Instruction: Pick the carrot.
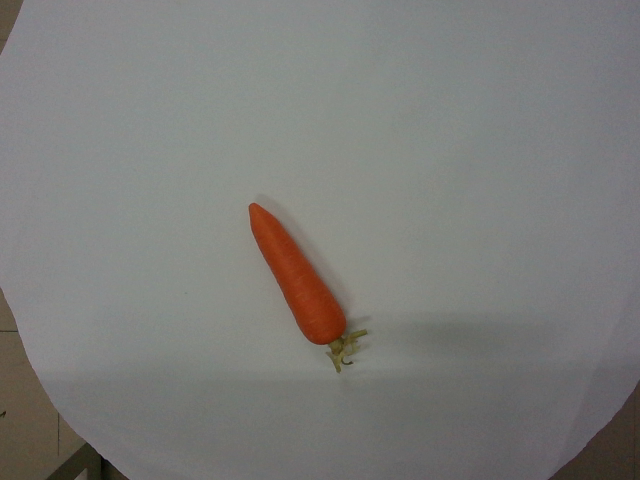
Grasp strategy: vertical